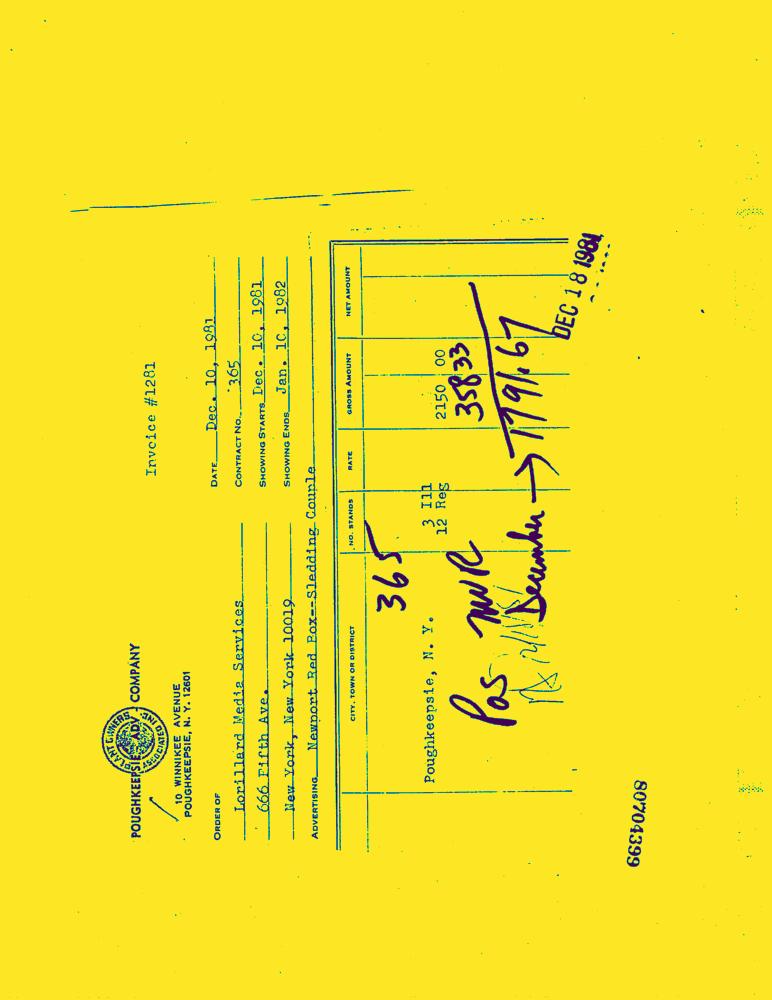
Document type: Invoice-Doc